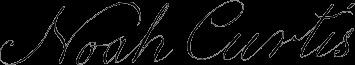
Signature of: noah curtis